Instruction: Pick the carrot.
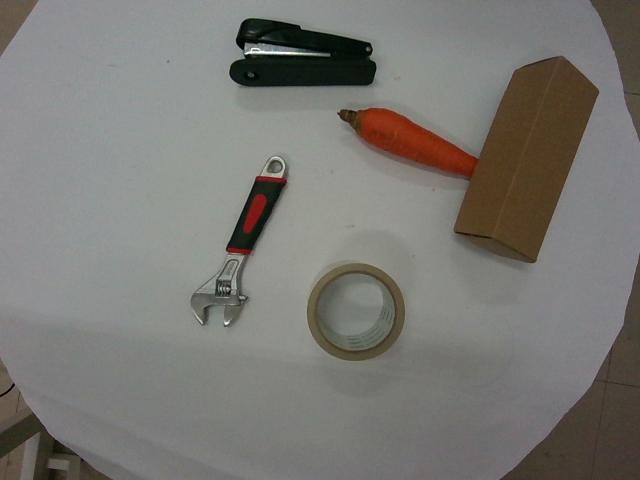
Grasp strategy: vertical